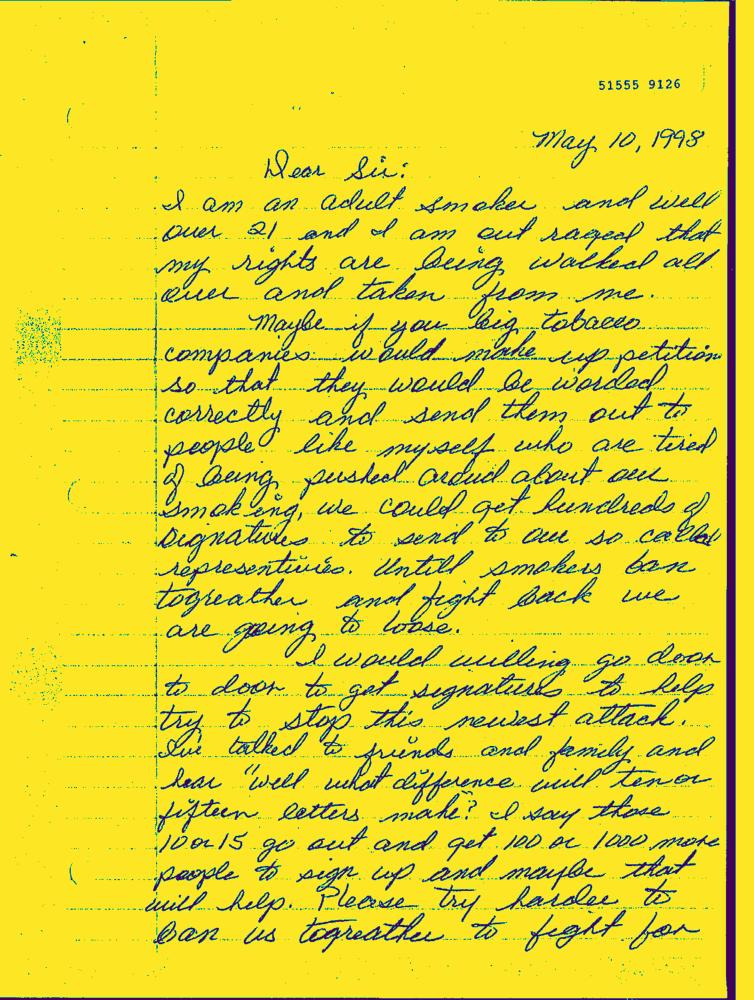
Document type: Hand-Written